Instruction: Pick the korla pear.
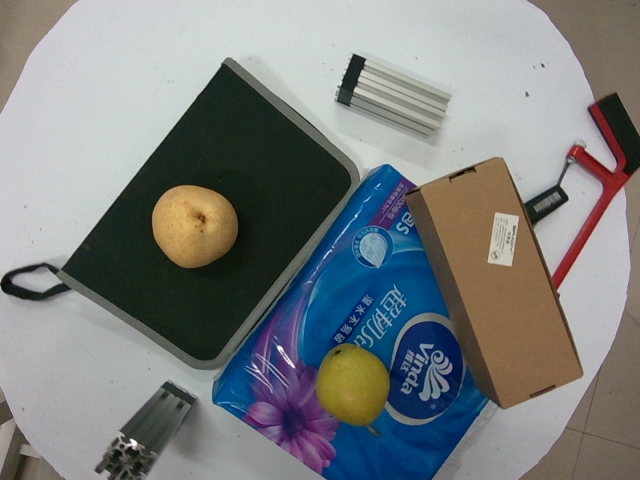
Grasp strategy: vertical